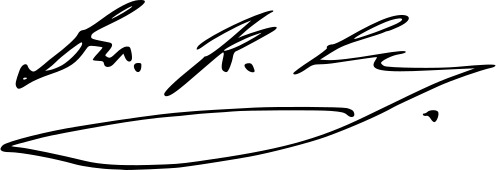
Signature of: robert ley